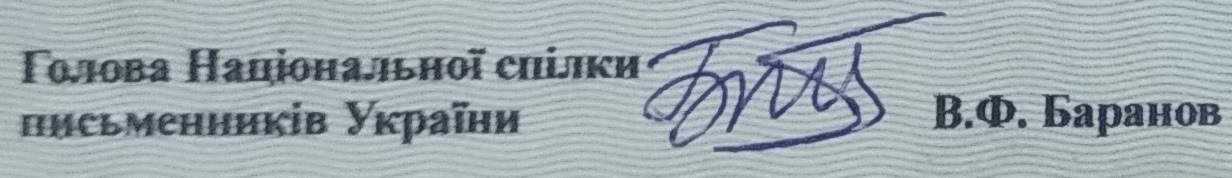
Signature of: viktor baranov